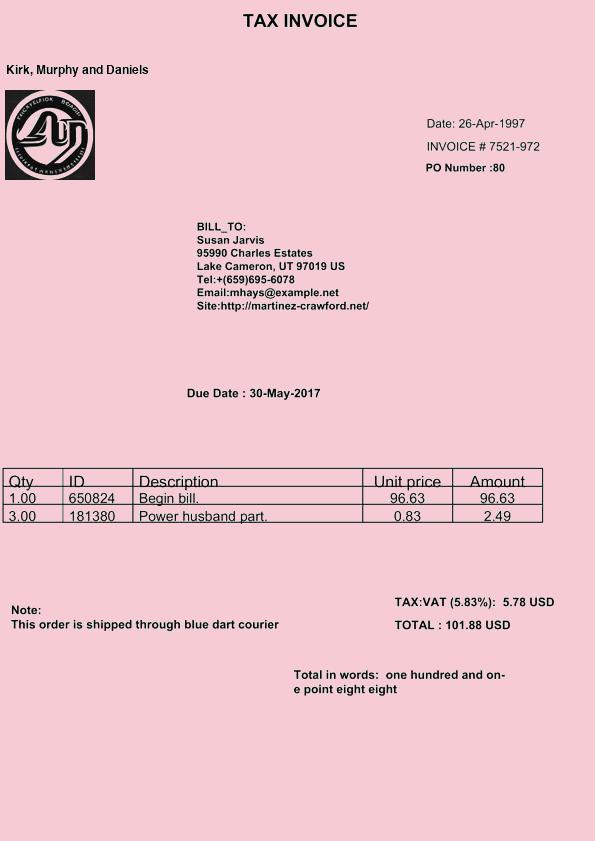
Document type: Invoice